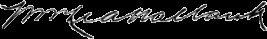
Signature of: william mclea walbank